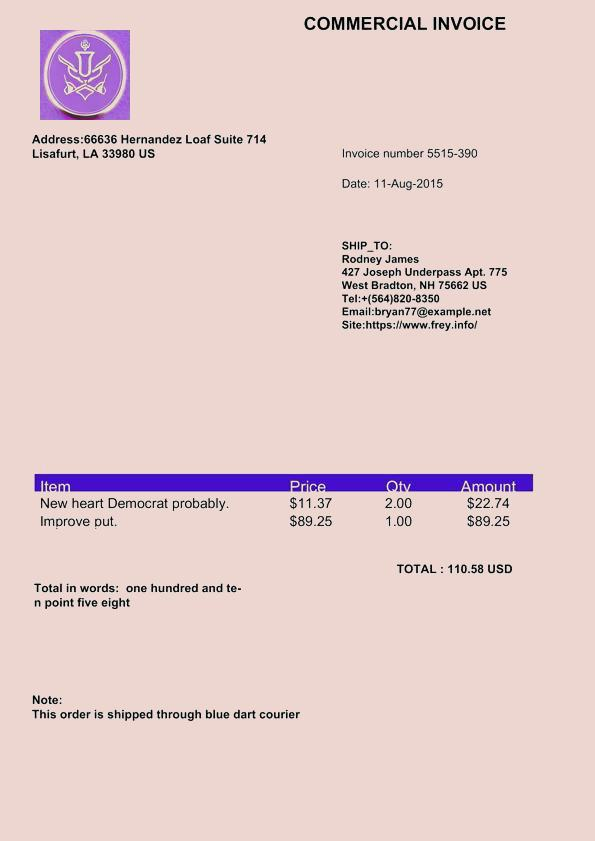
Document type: Invoice